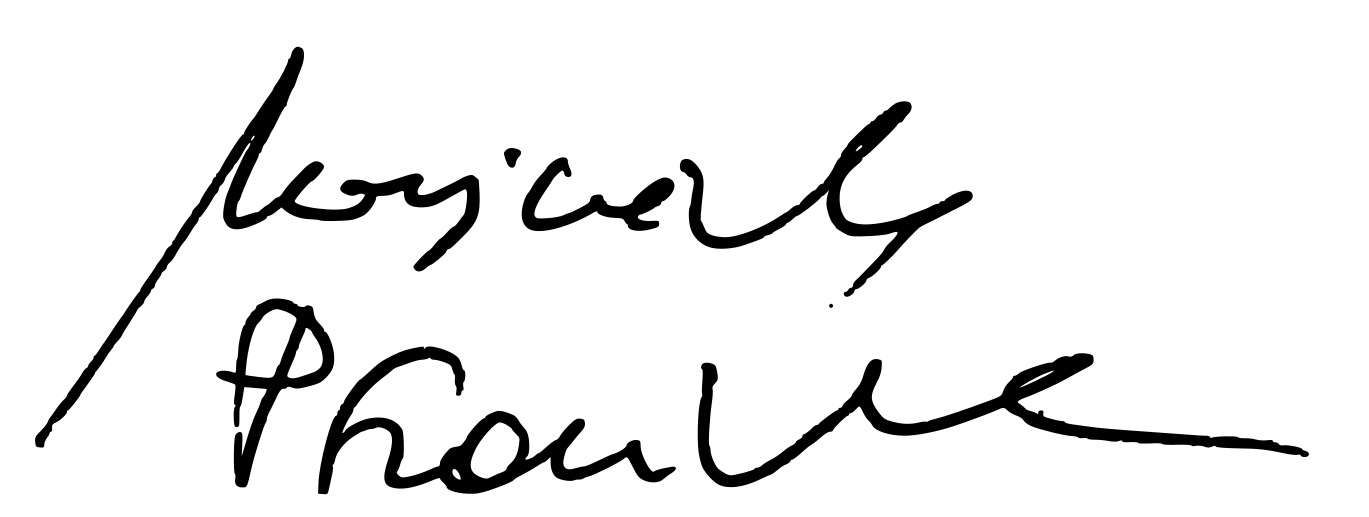
Signature of: wojciech pszoniak